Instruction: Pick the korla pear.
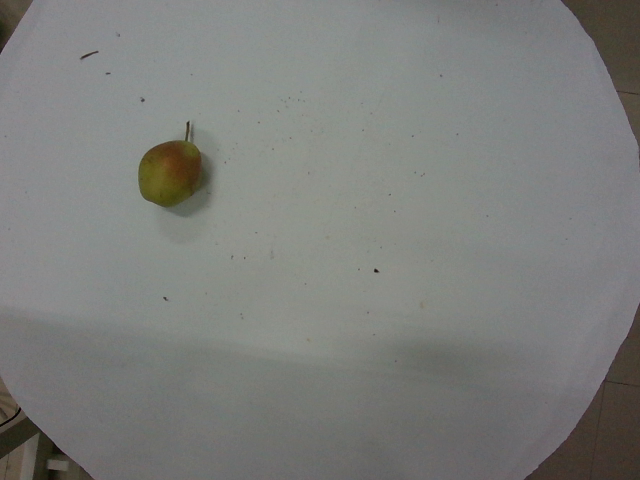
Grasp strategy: vertical